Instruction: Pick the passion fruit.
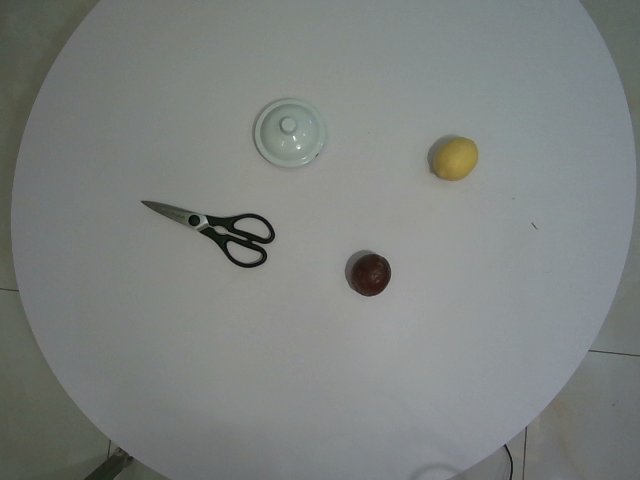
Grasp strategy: vertical